Question: Talk about the condition:
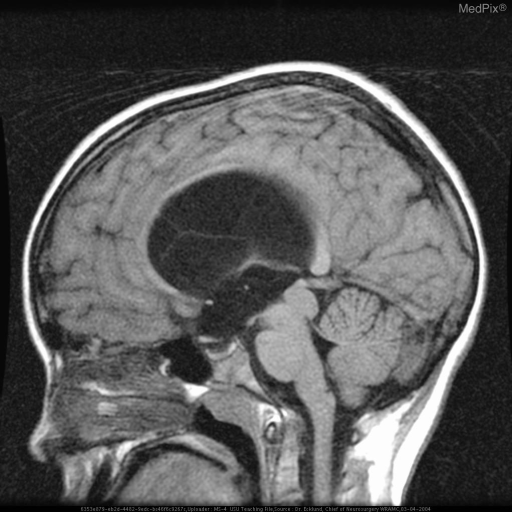
Answer: The disease is discussed as: Hydrocephalus: increased CSF volume as a result of imbalance between production and resorption of CSF which may lead to dilatation of one or several of the CNS ventricles.  Typically described as either communicating or obstructive.

In communicating hydrocephalus, there is normal CSF flow through the foramen of Monroe and the foramina of Megendie and Luschka in the ventricular system implying that the cause is either overproduction of CSF or underabsorption of CSF in the arachnoid villi.

Obstructive hydrocephalus occurs when there is no longer free flow of CSF throughout the ventricles leading to gross dilatation of one or more ventricles.

Typically these cases are treated with ventricular shunts which allow one way flow of CSF from the high pressure ventricules to an area where it may be reabsorbed.  Shunts may be routed to places such as the right atrium but are more commonly placed in the peritoneum due to decreased complications.  Failure of such shunts is typically mechanical and approaches 40% within the first year of placement.